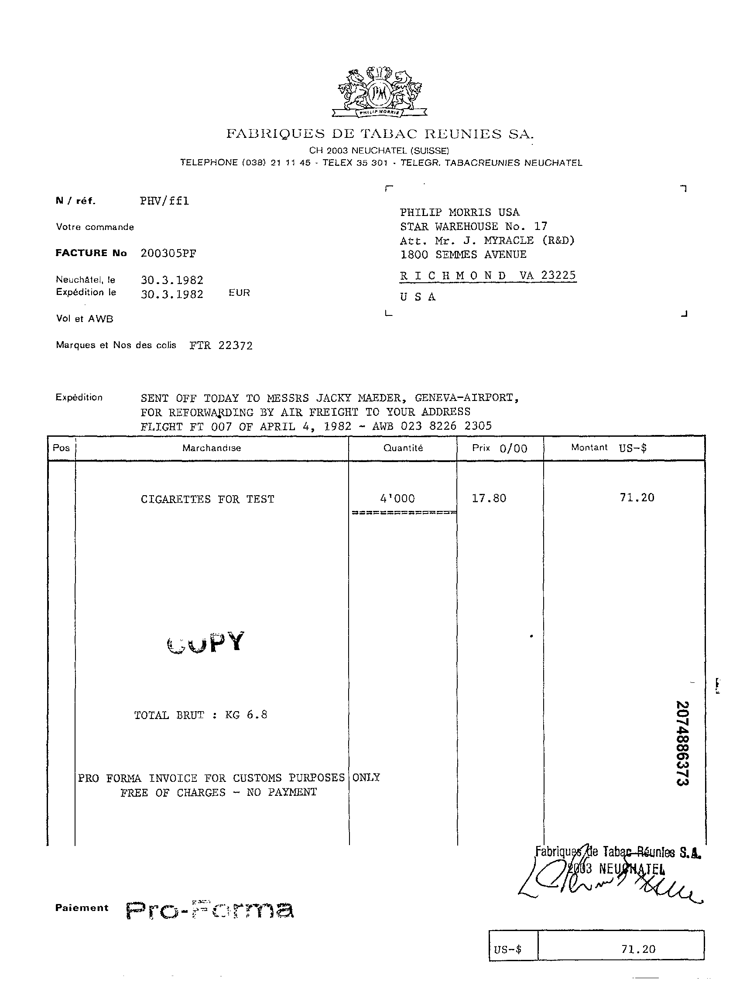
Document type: Invoice